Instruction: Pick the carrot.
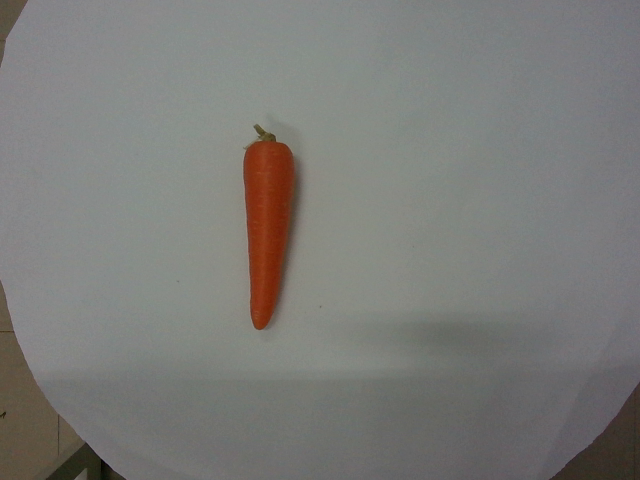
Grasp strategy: vertical